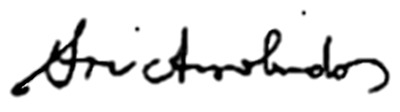
Signature of: aurobindo ghosh